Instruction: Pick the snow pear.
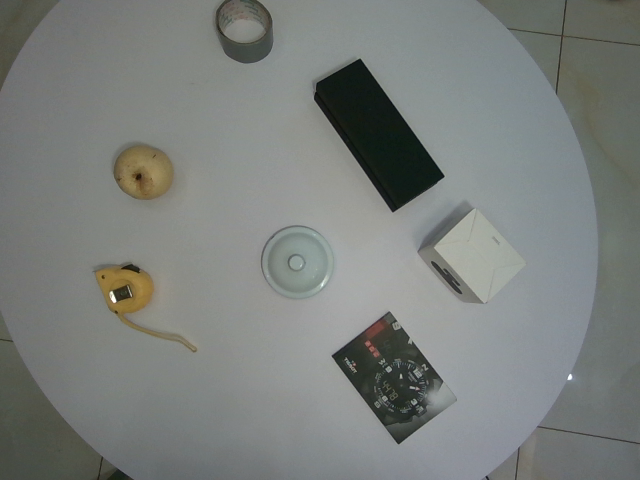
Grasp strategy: vertical